Question: What could the diagnosis suggest?
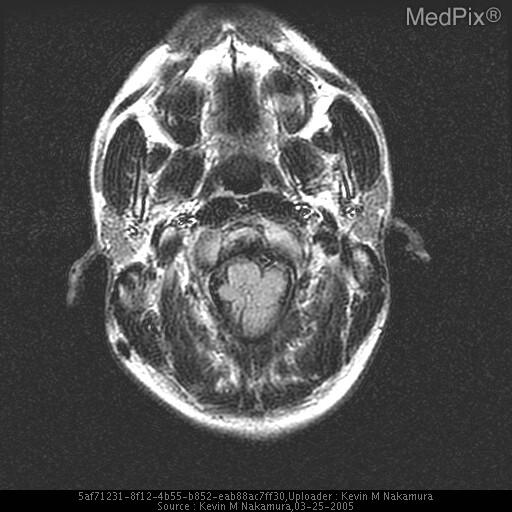
Answer: The possible diagnosis includes Chiari II malformation..